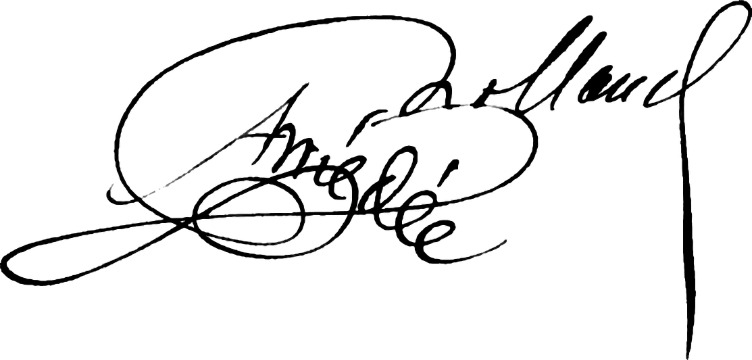
Signature of: amédée rolland